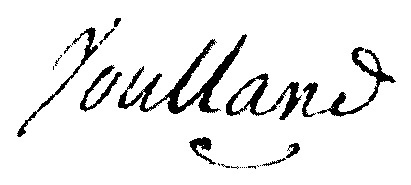
Signature of: jean henri voulland